Question: What is the main concern?
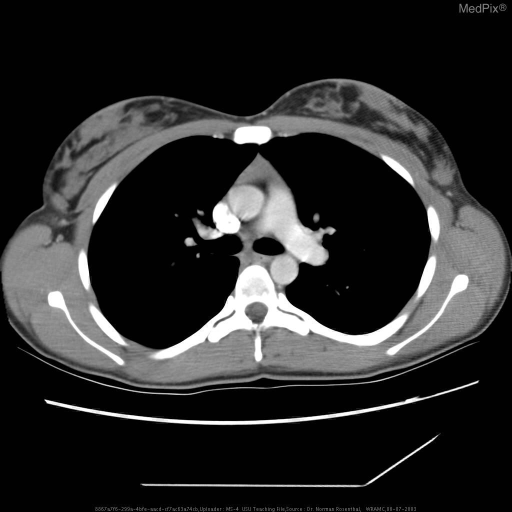
Answer: The findings suggest Residual Thymus. Residual Thymus. The patient might have a history of This is a 22 y/o AD WF at NNMC where she has been followed by Neurology for one year for myasthenia gravis, treated with prednisone and cyclosporin.  She has  good strength.  Chest CT in July 2002 shows residual thymus, and no mass.  Now s/p total thymectomy via median sternotomy.  Path specimen revealed thymic hyperplasia without malignancy..